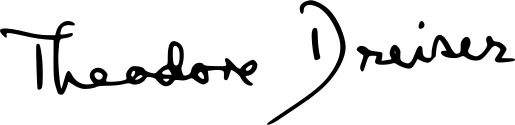
Signature of: theodore dreiser